Question: What could the diagnosis suggest?
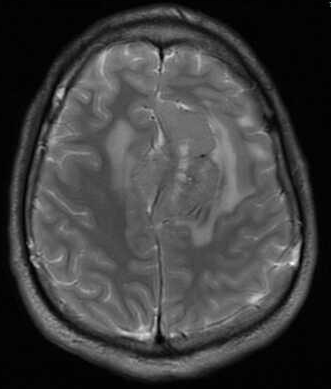
Answer: The possible diagnosis includes meningioma, lymphoma, hemangioparacytoma, metastatic carcinoma, inflammatory lesions such as sarcoidosis and Wegener's granulomatosis, and infections such as tuberculosis.